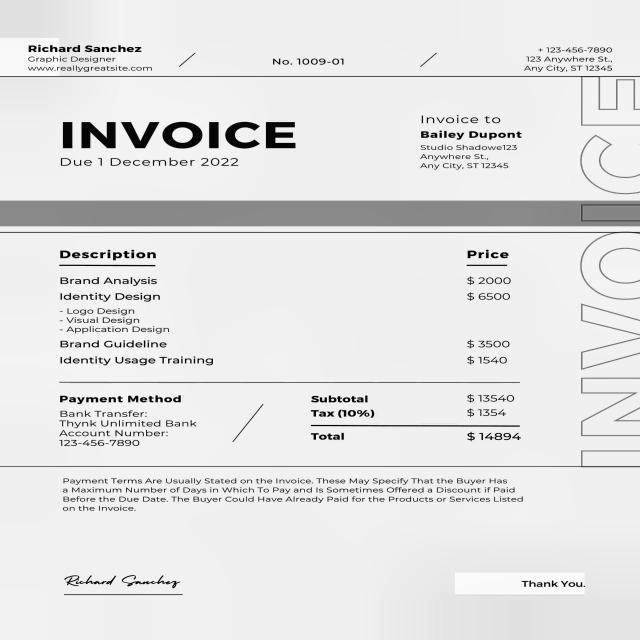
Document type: Invoice